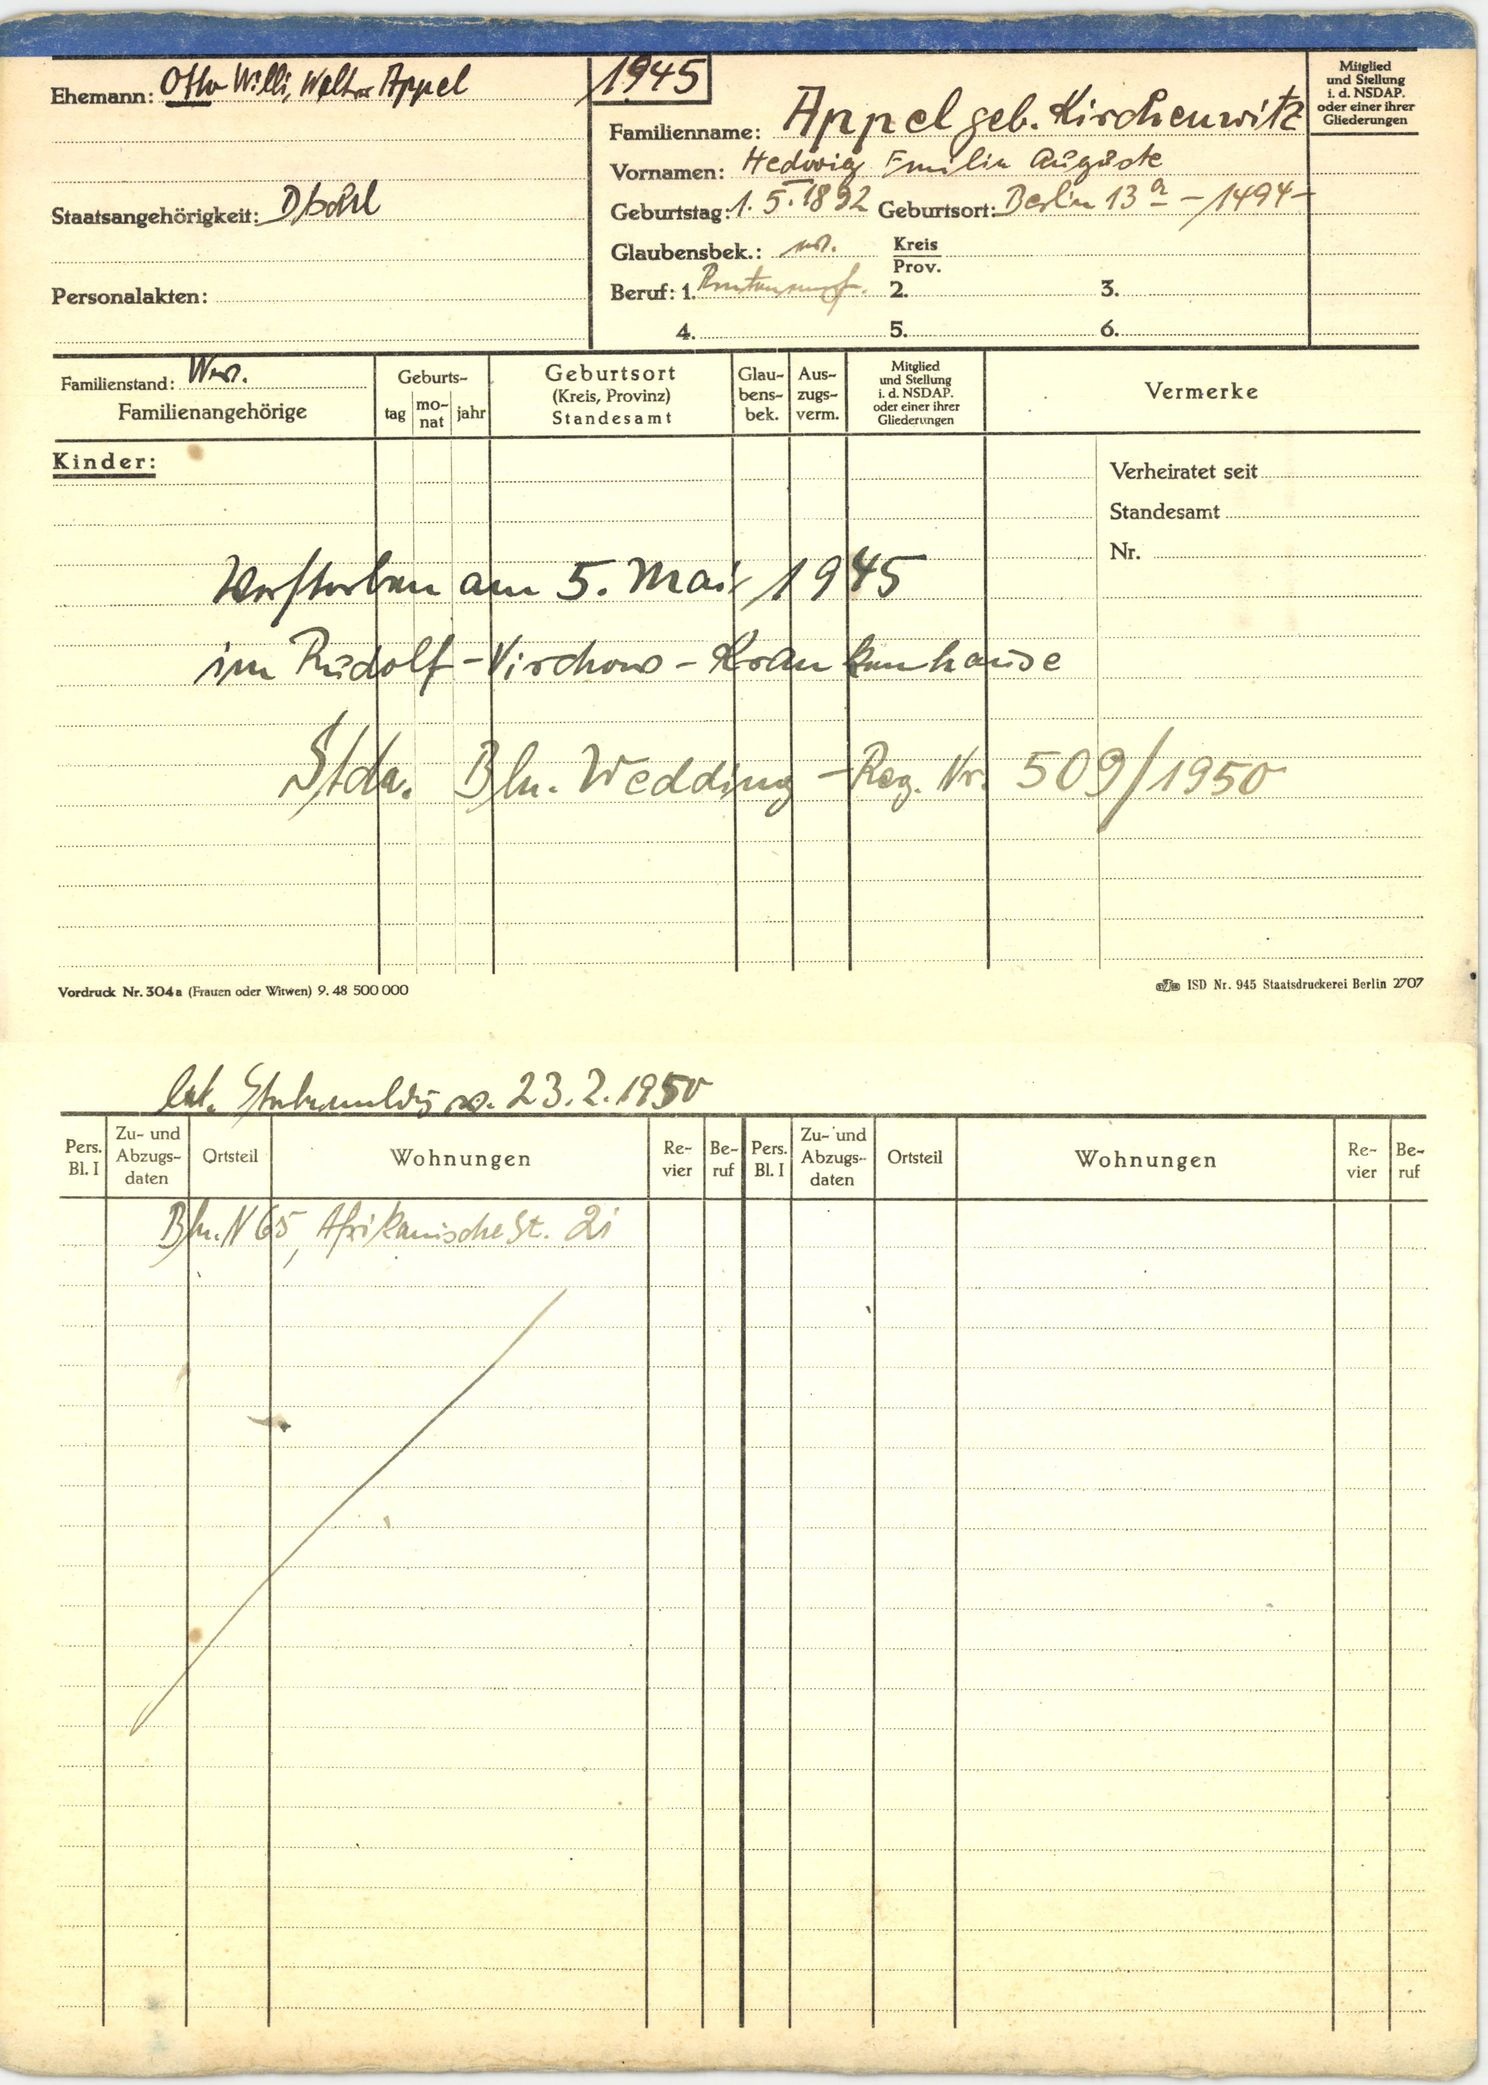
Appel geb. Kirchenwitz